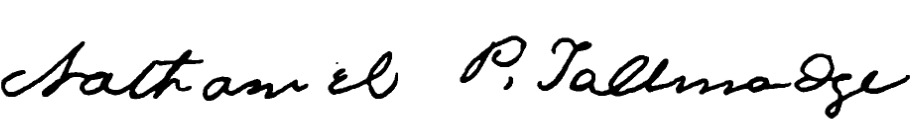
Signature of: nathaniel p tallmadge